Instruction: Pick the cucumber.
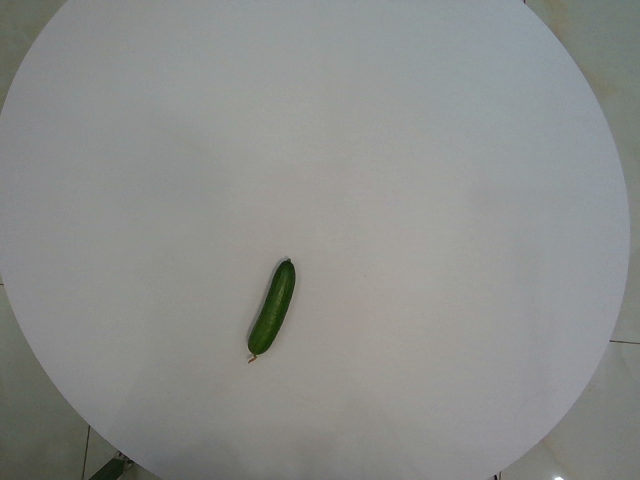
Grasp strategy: vertical